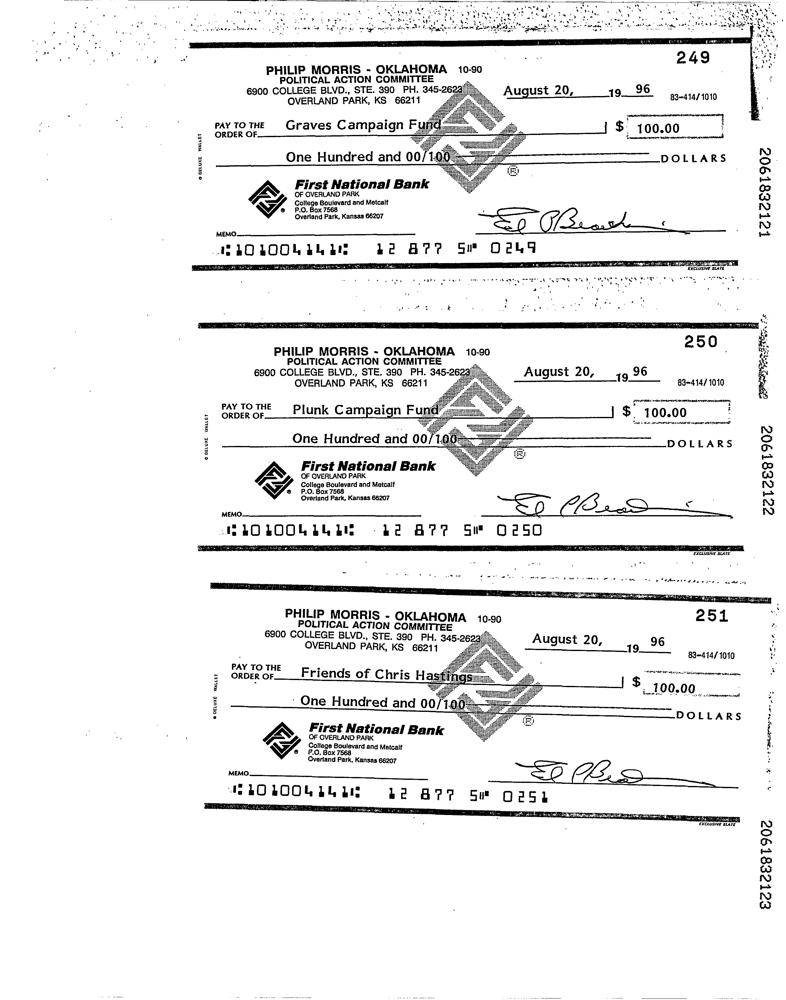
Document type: Invoice